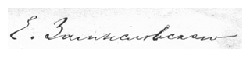
Signature of: egor zamyslovskiy